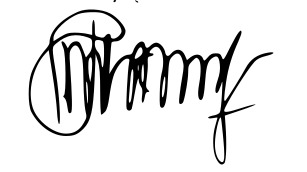
Signature of: retno marsudi